Question: What appears to be the issue?
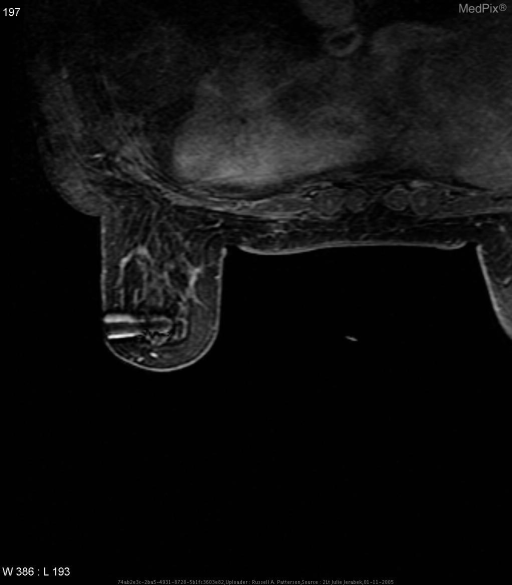
Answer: The findings suggest Image Findings: Breast MRI showed spiculated enhancing mass in anterior 1/3 of Left breast.. MRI with biopsy needle obscuring lesion. The patient might have a history of History (can include gestational age, or age in days, weeks, months): 59 y/o female with focal left breast pain x 2-3 months with increased risk by the Gail model.  Mammogram was normal.  Breast ultrasound was normal without any evidence of mass or cystic structure..